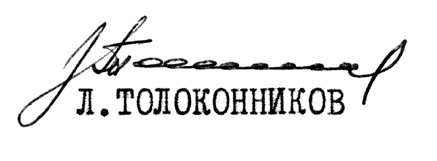
Signature of: lev sergeevich tolokonnikov